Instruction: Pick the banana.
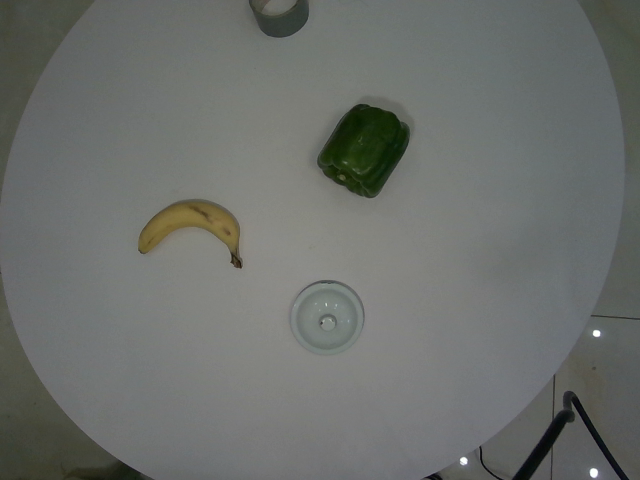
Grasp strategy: vertical